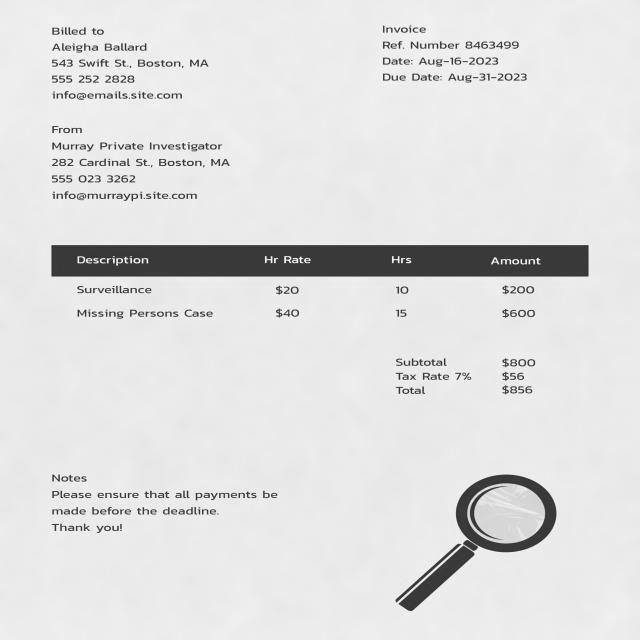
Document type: Invoice